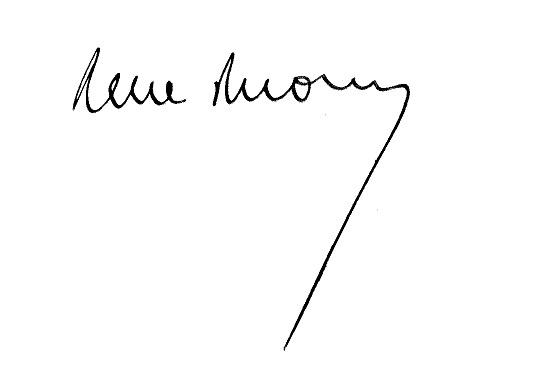
Signature of: rené rivière